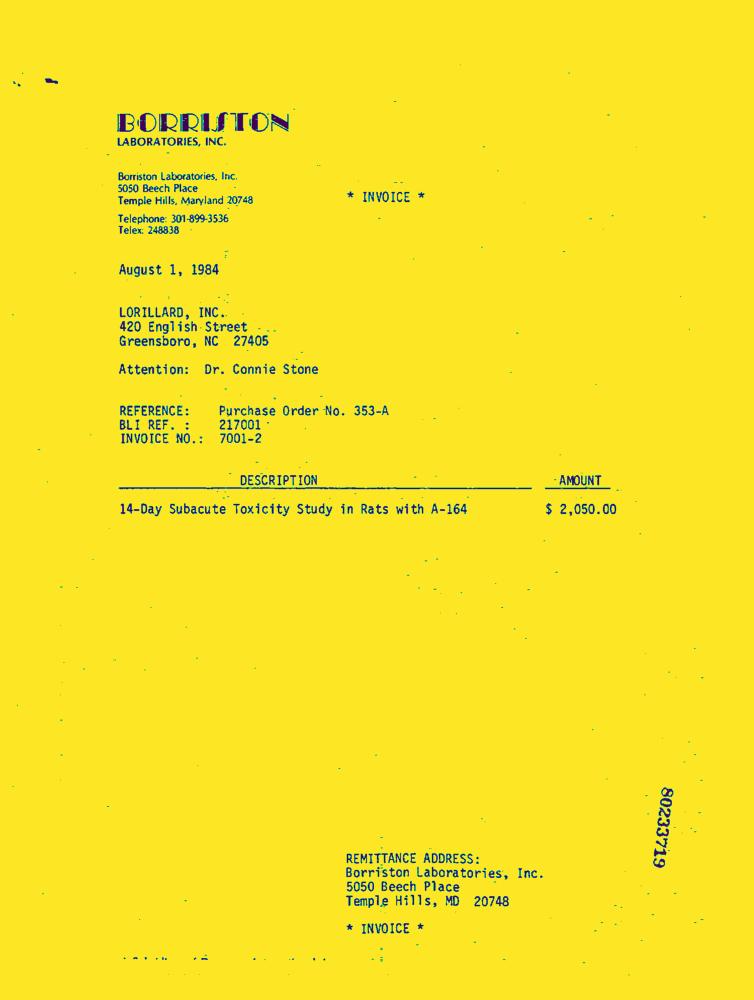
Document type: Invoice-Doc